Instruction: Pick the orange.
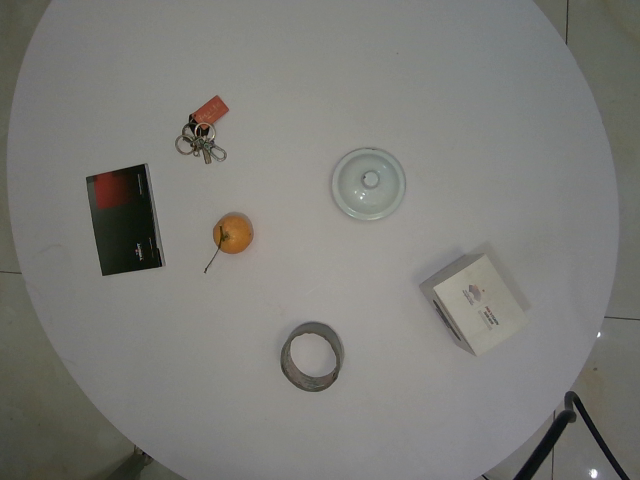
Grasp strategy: vertical